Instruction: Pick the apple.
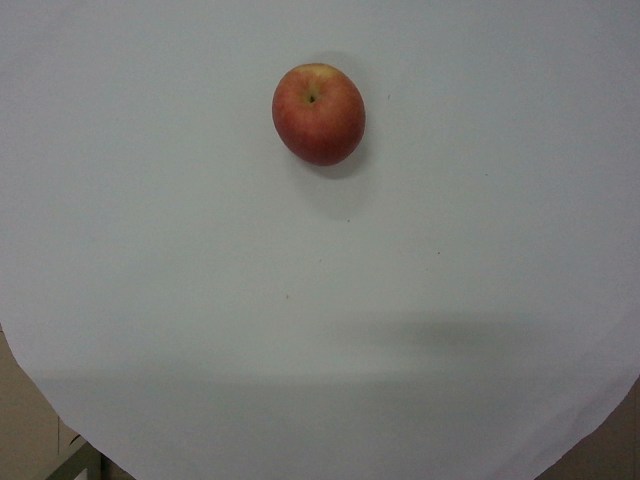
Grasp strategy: vertical